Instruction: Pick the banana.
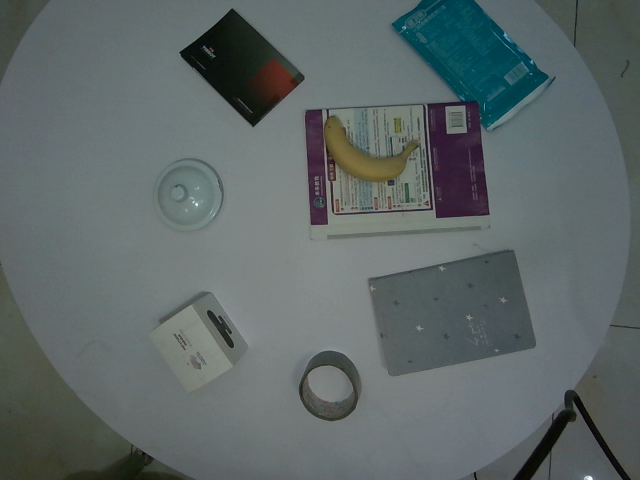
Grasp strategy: vertical